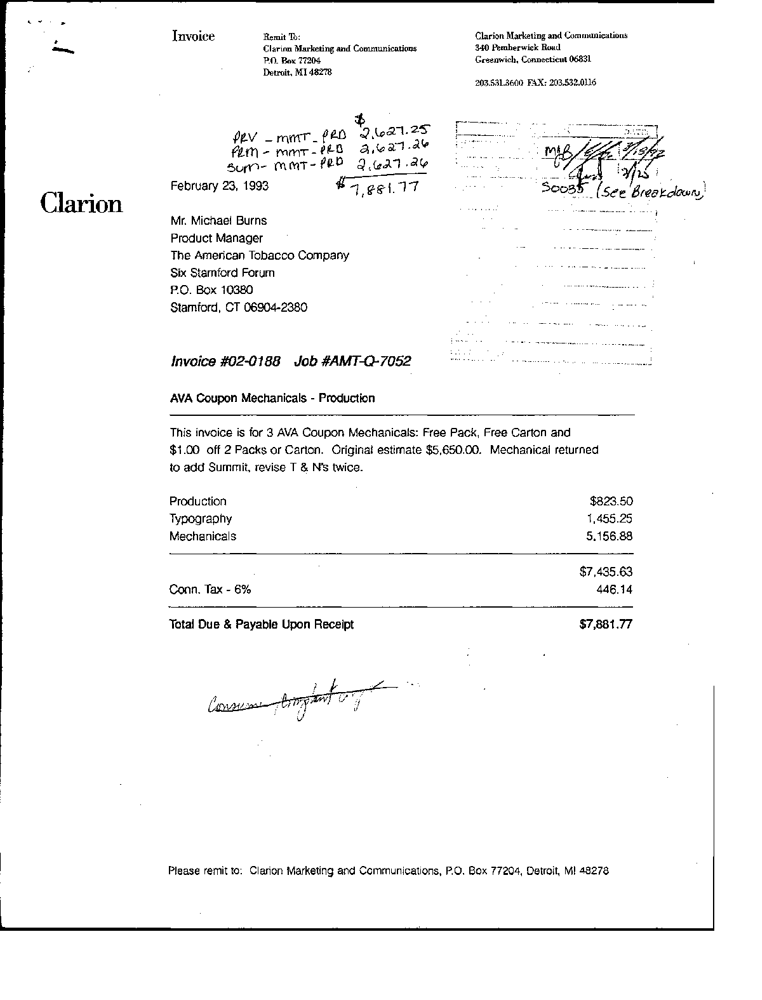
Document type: Invoice